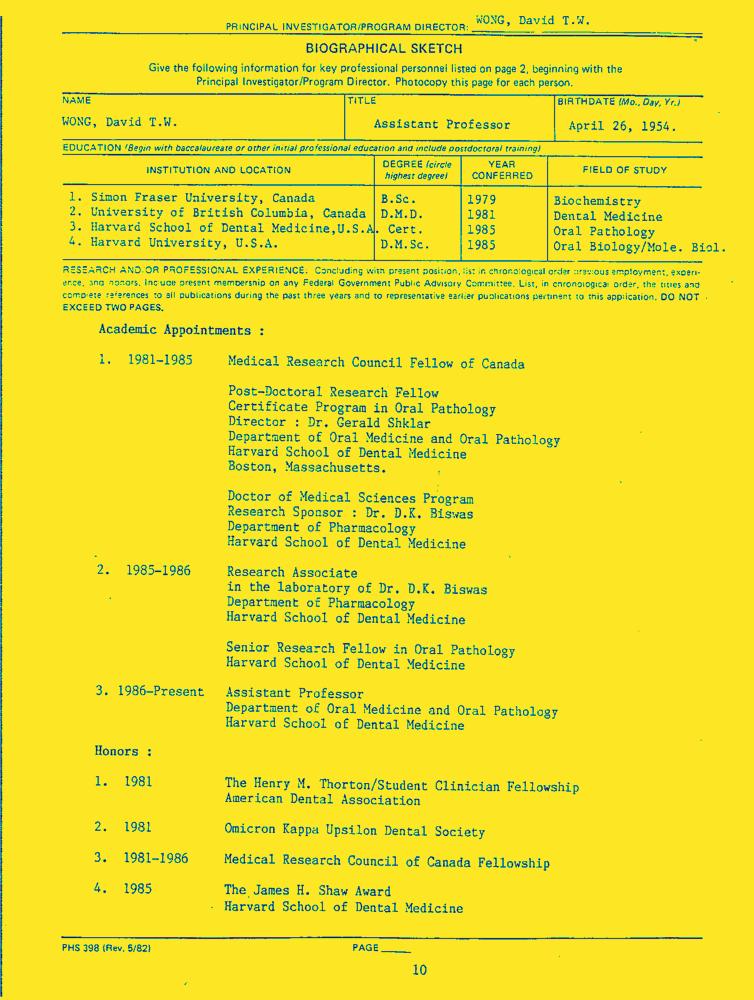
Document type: Resume-Doc